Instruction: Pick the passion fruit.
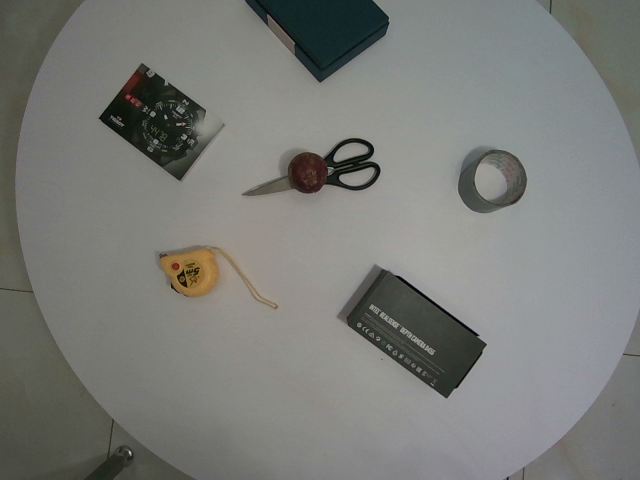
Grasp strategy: vertical